Question: What might the diagnosis be?
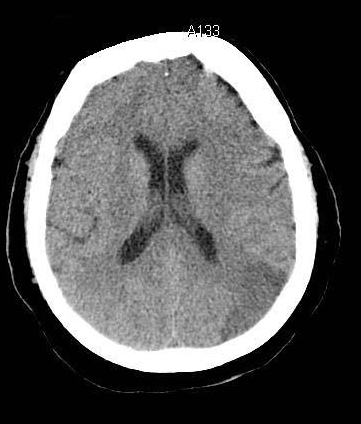
Answer: The possible diagnosis includes Ischemic infarction of L parietal lobe with no evidence of hemorrhagic nature..